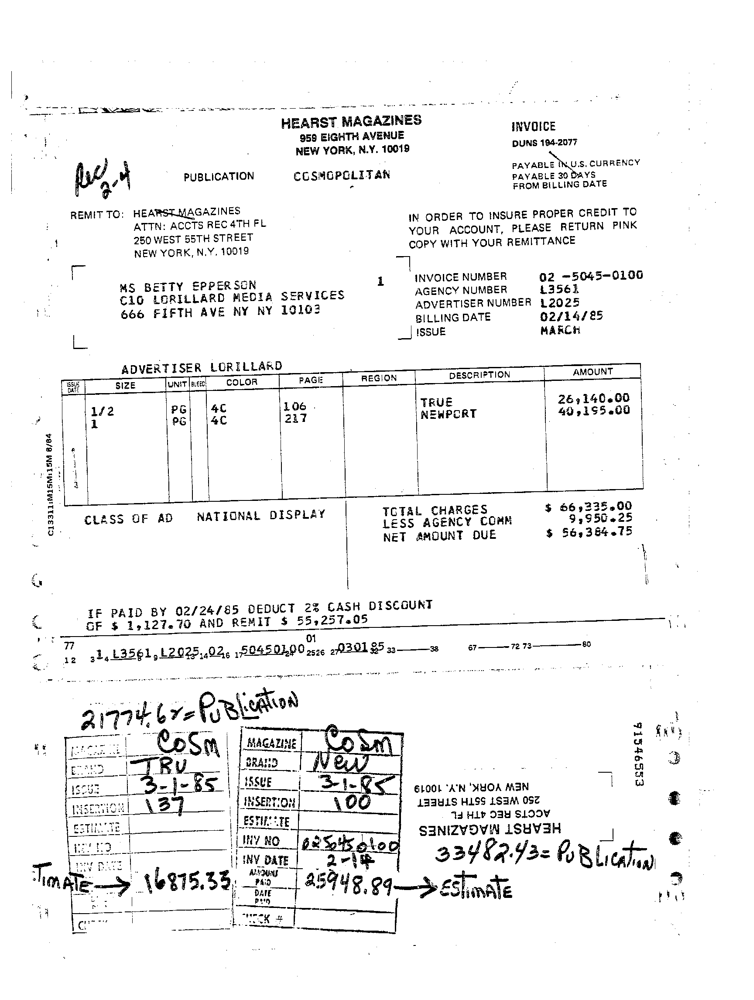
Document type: Invoice